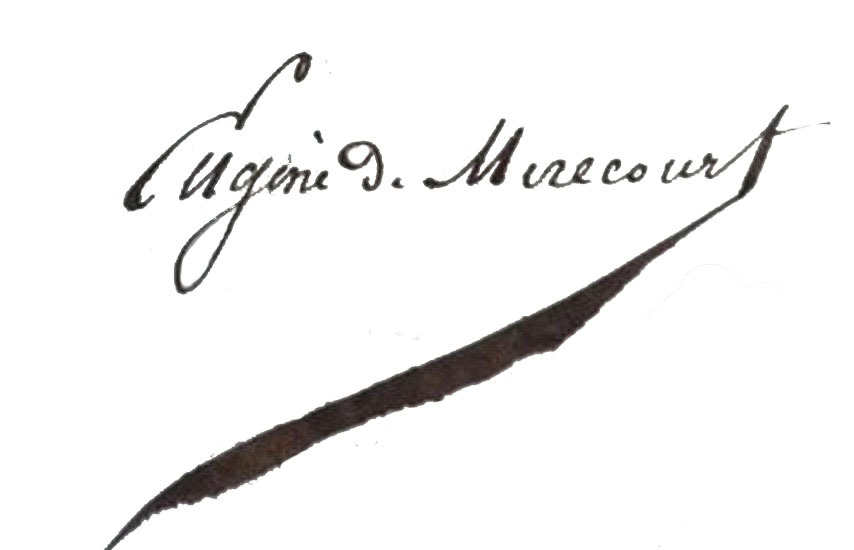
Signature of: eugène de mirecourt